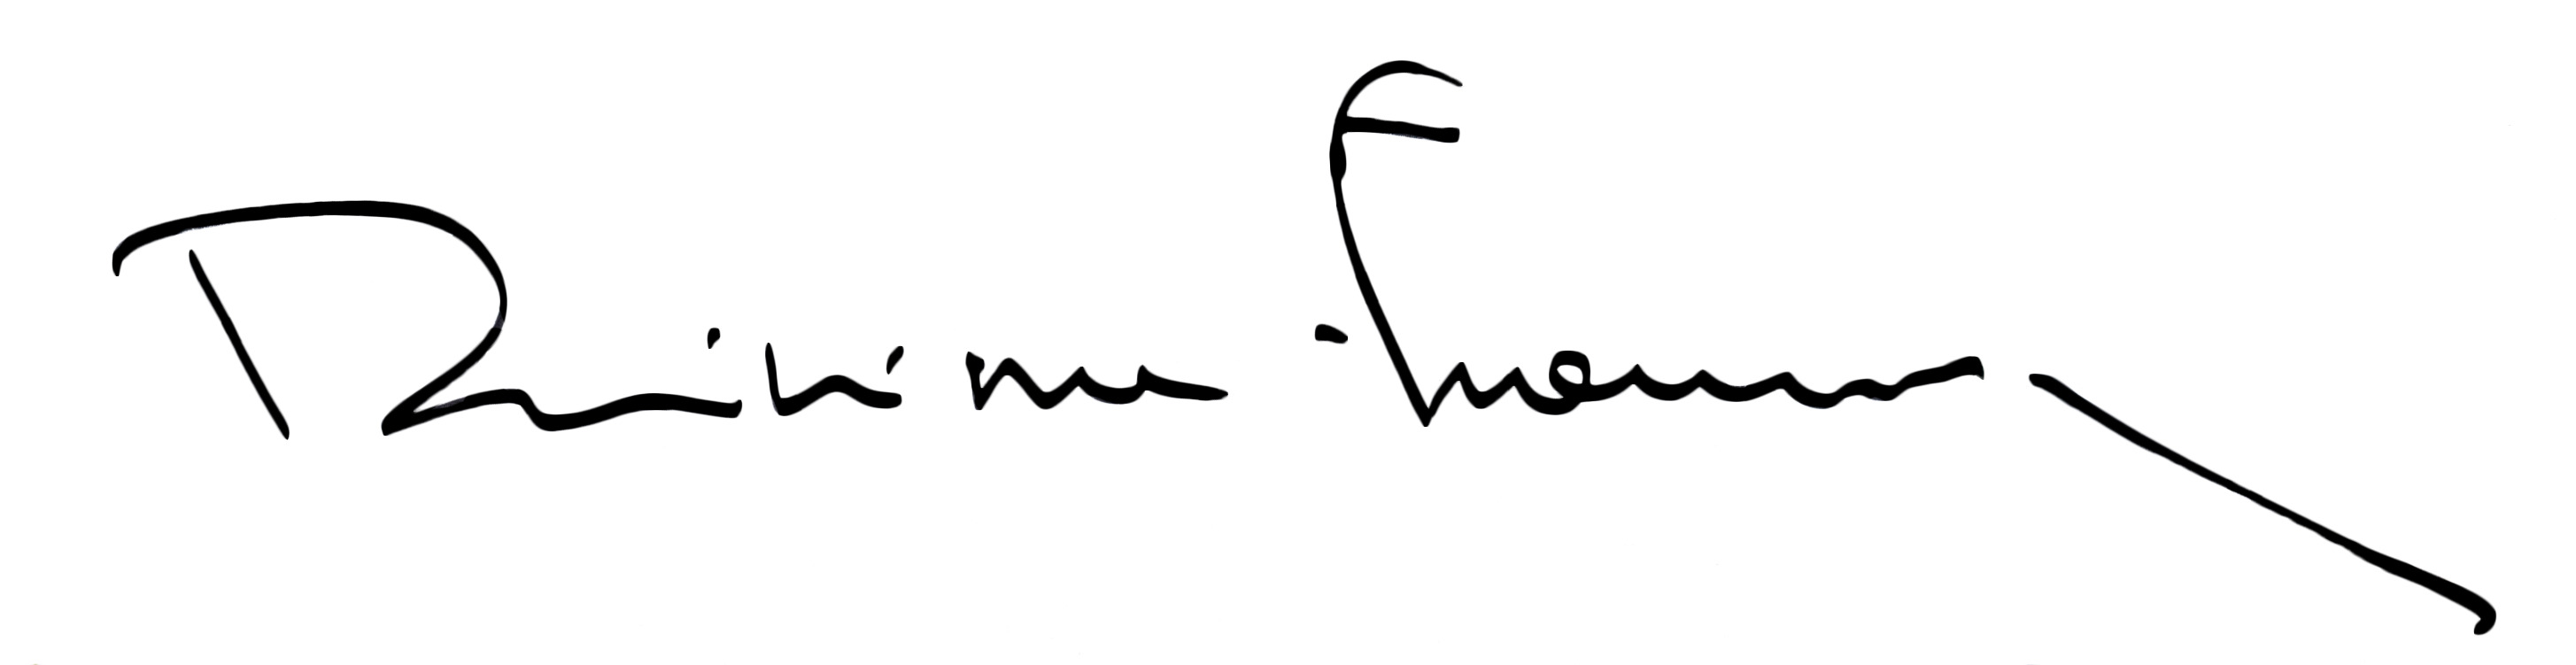
Signature of: philippe francq